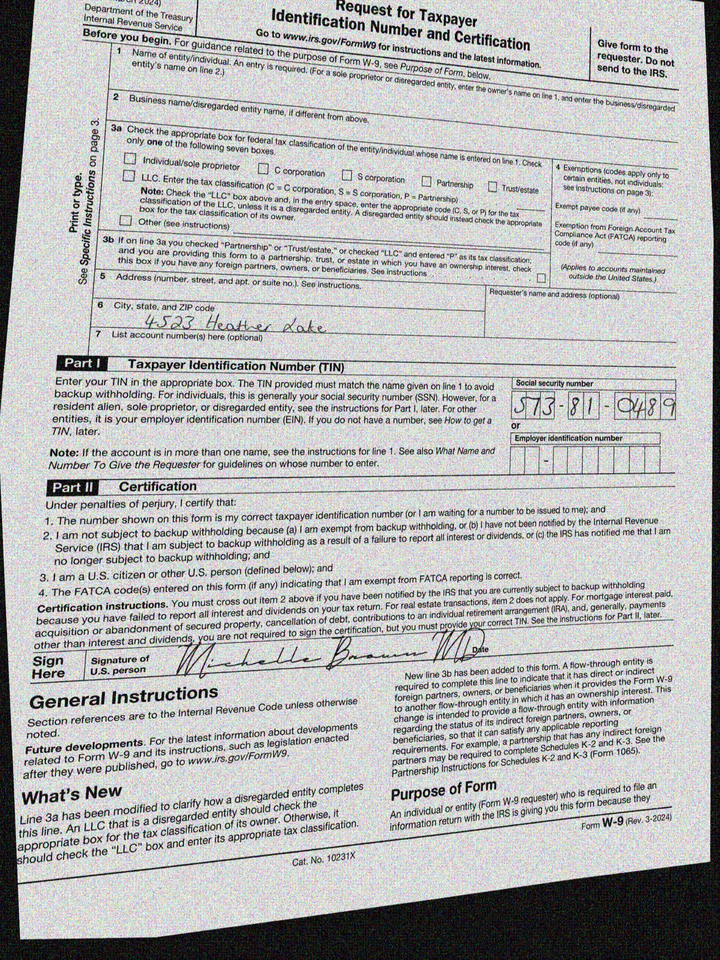
adr1: 4523 Heather Lake
cbx: no
ssn: 573810489